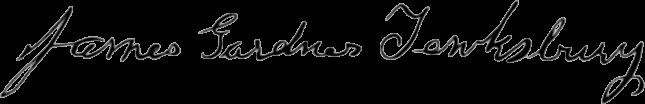
Signature of: james gardner tewksbury